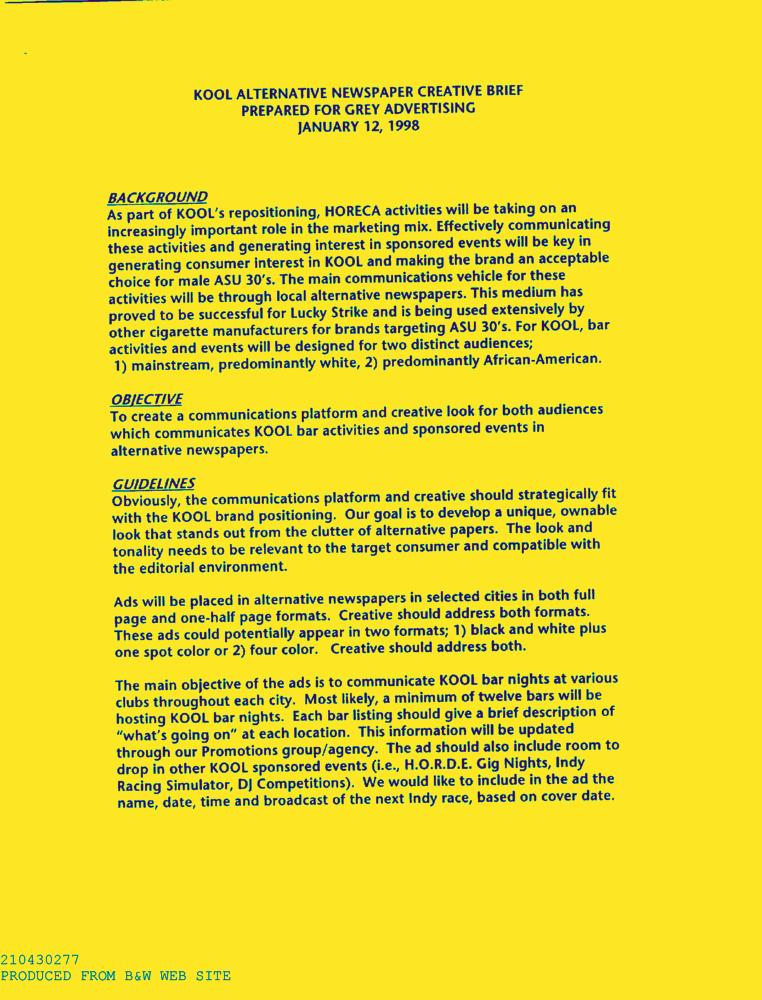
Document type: AD